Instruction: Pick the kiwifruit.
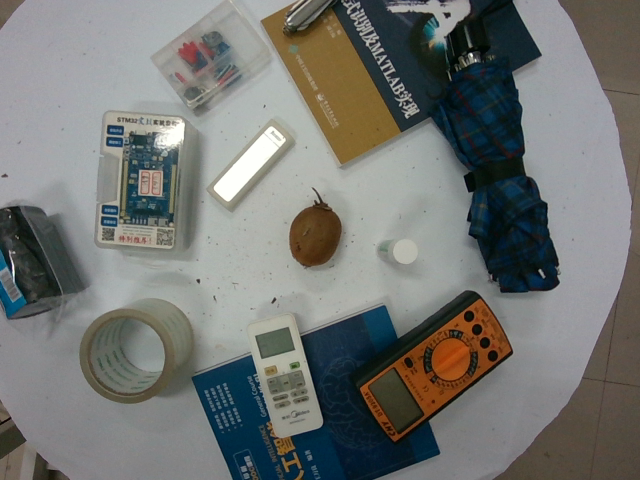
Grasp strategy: vertical